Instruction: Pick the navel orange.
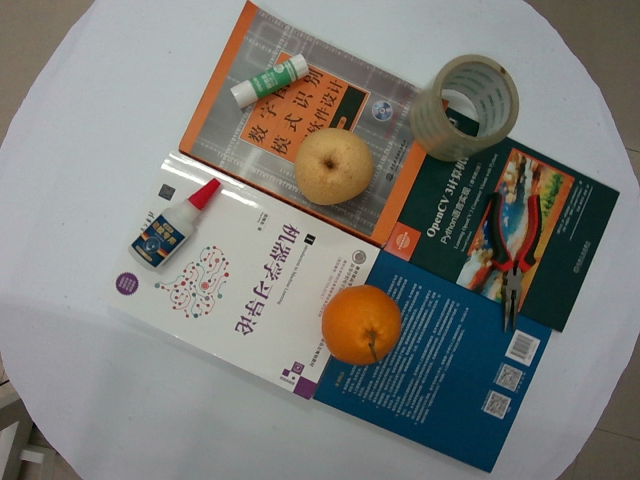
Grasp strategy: vertical